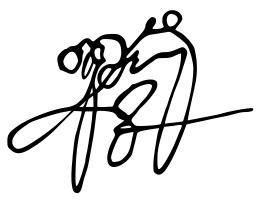
Signature of: teimuraz i of kakheti